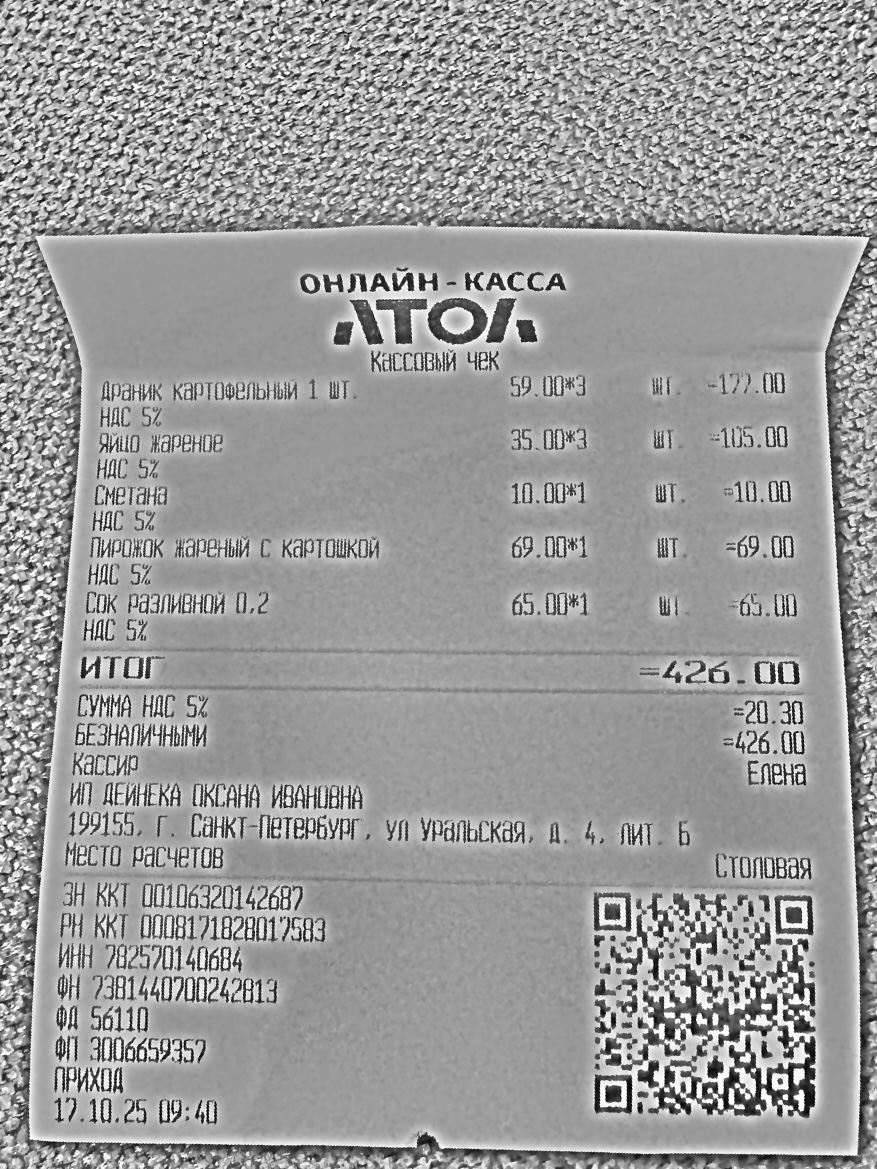
Продавец: ИП ДЕЙНЕКА ОКСАНА ИВАНОВНА
ИНН: 782570140684
Дата: 17.10.25
Товары: Драник картофельный 1 шт.; Яйцо жареное; Сметана; Пирожок жареный с картошкой; Сок разливной 0,2
Количество: 3; 3; 1; 1; 1
Цена: 59.00; 35.00; 10.00; 69.00; 65.00
Сумма: 177.00; 105.00; 10.00; 69.00; 65.00
Итого: 426.00